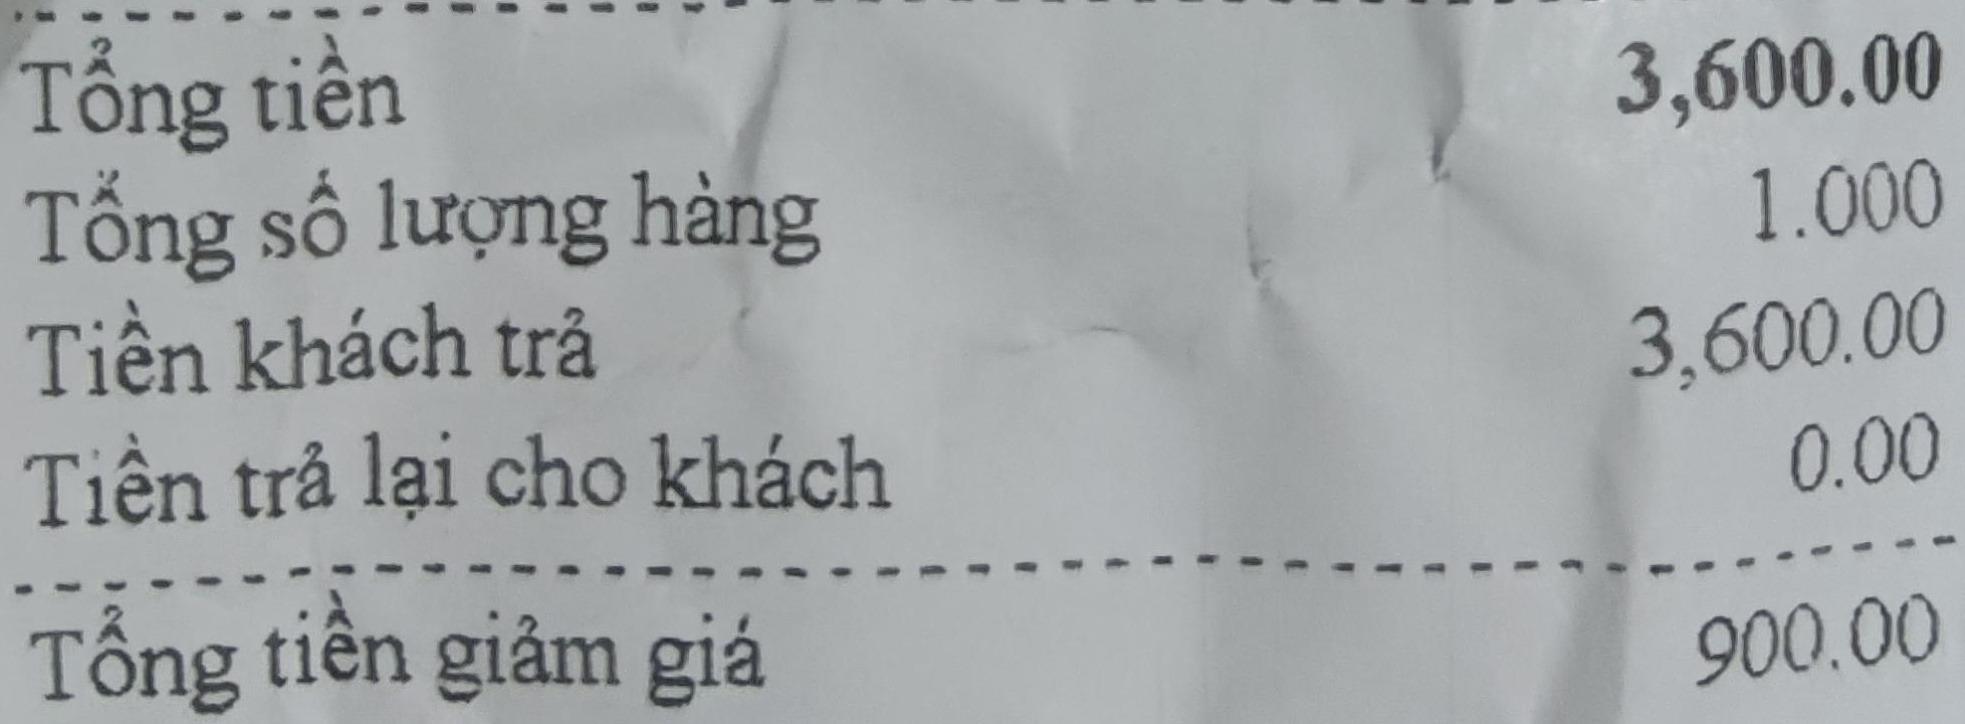
Tổng tiền 3,600.00
Tổng số lượng hàng 1.000
Tiền khách trả 3,600.00
Tiền trả lại cho khách 0.00
Tổng tiền giảm giá 900.00